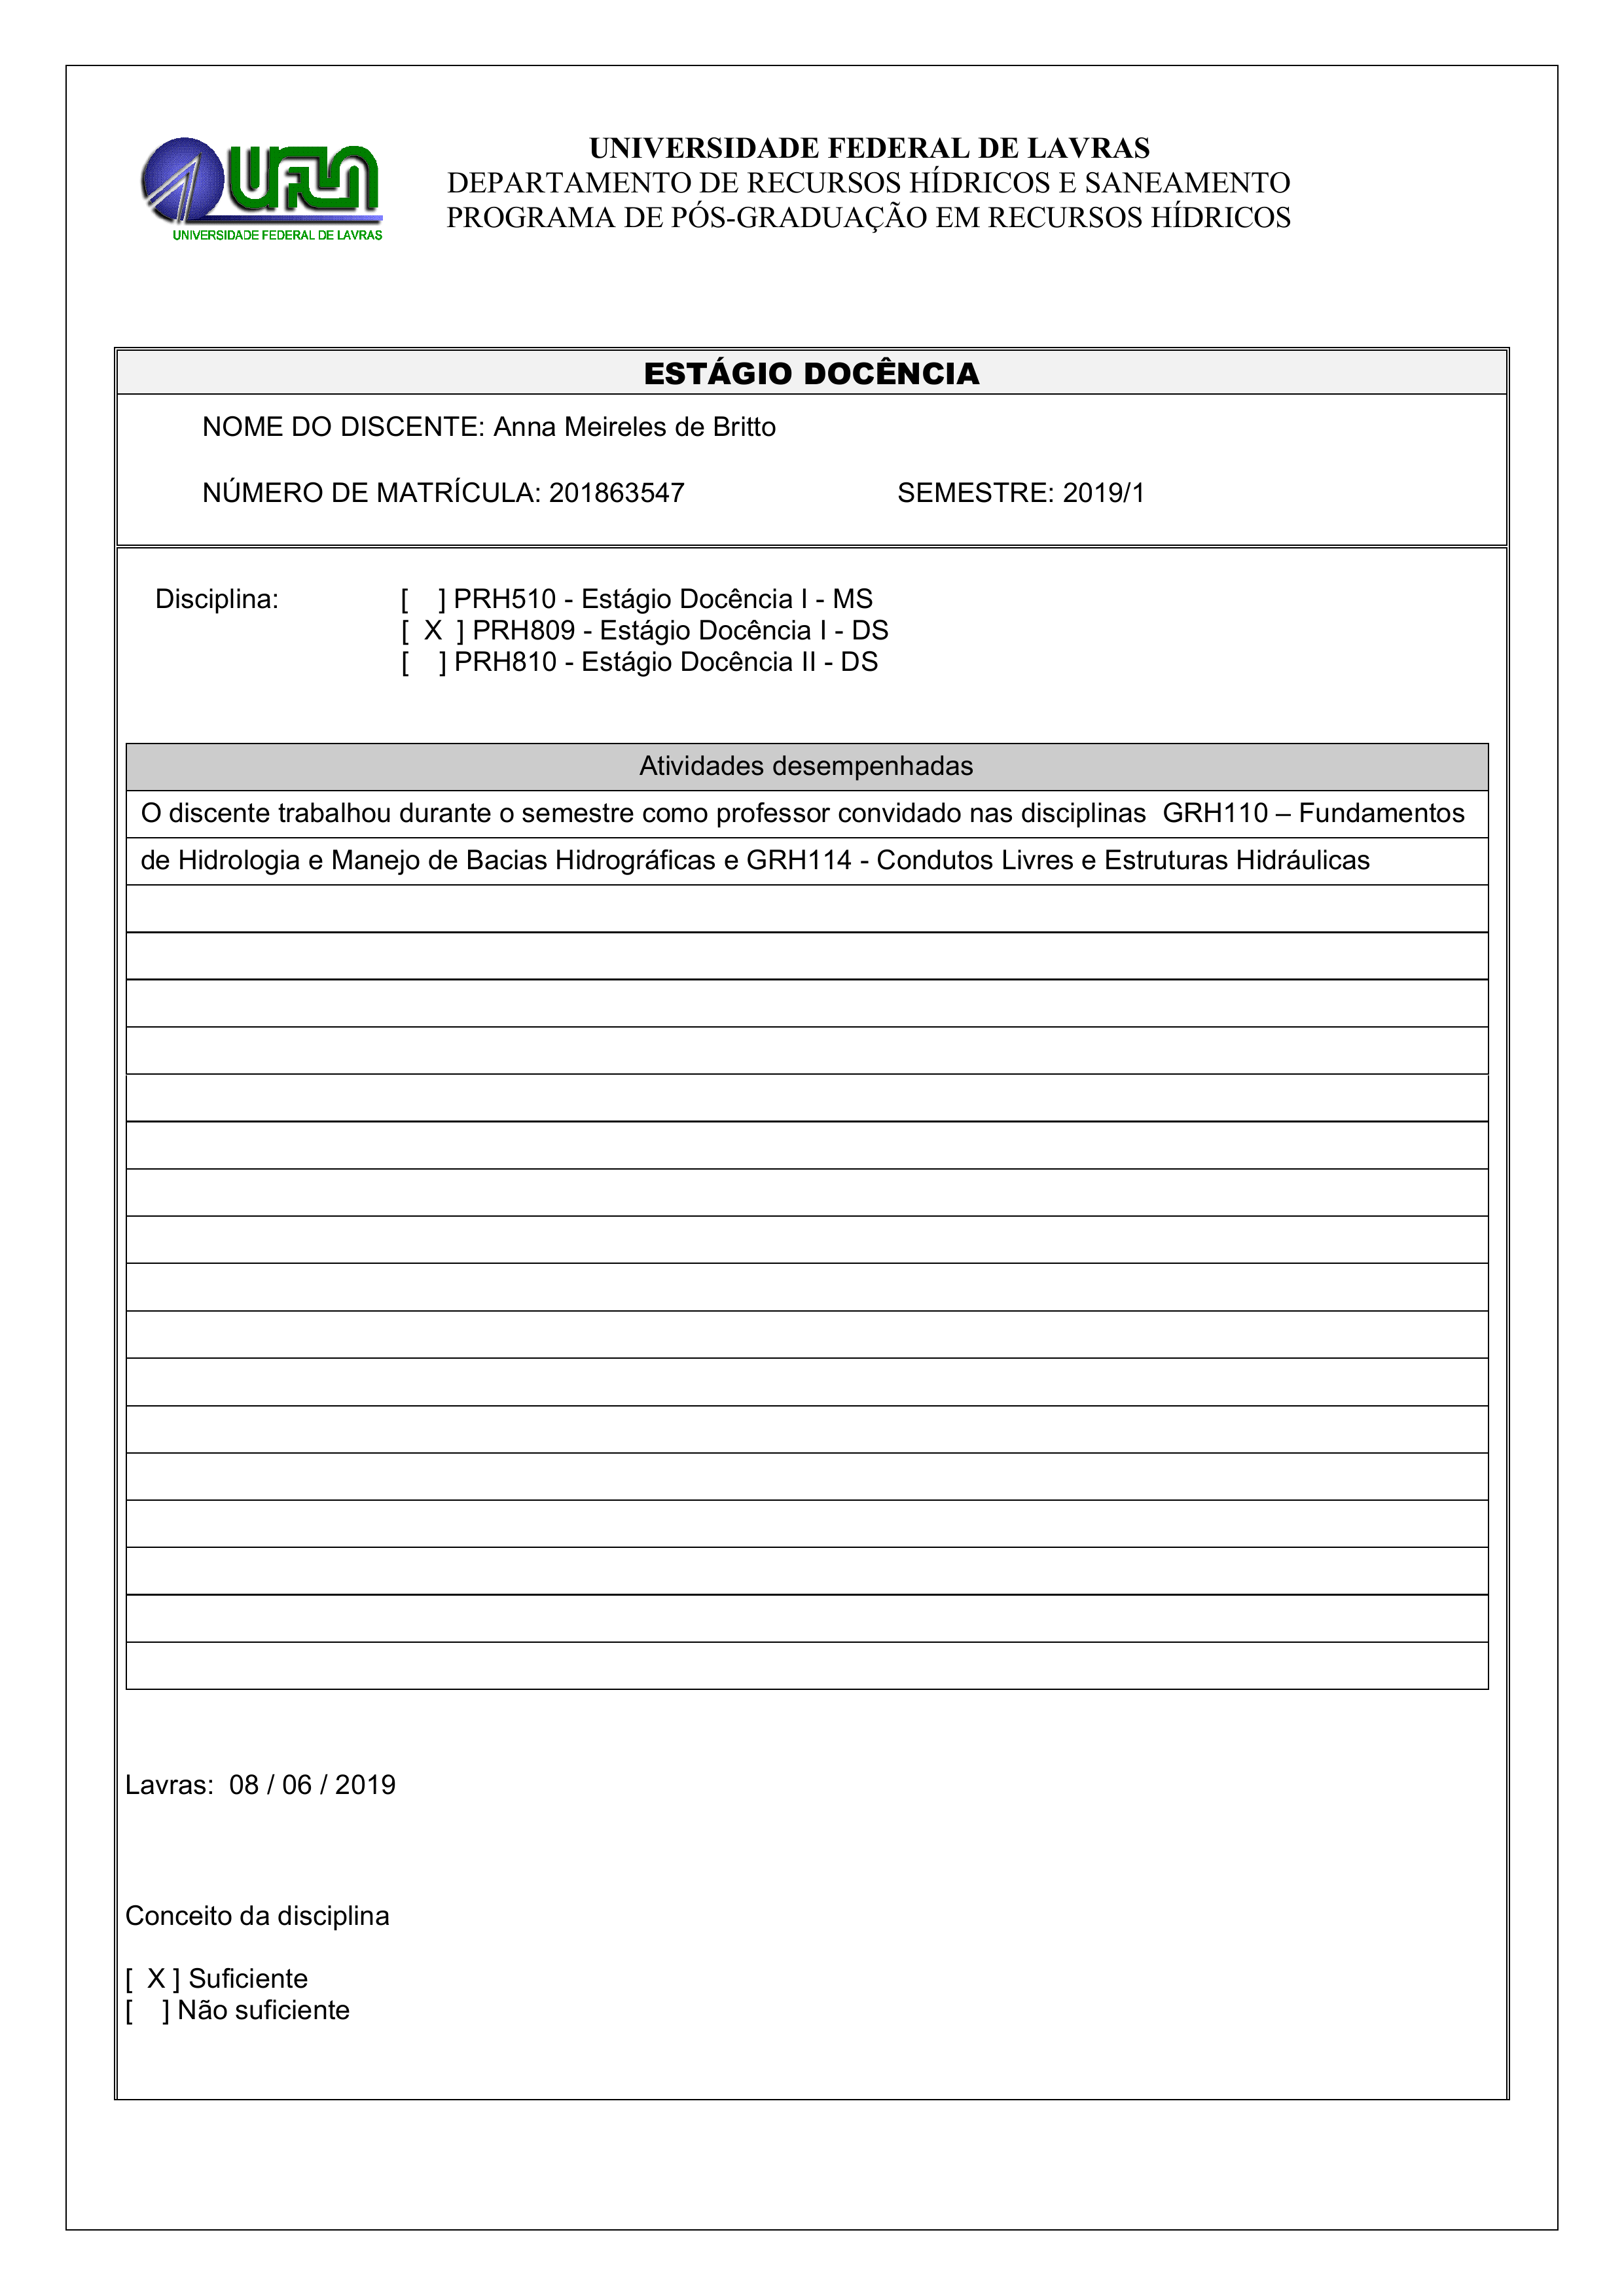
UNIVERSIDADE FEDERAL DE LAVRAS
UFLA
DEPARTAMENTO DE RECURSOS HÍDRICOS E SANEAMENTO
PROGRAMA DE PÓS-GRADUAÇÃO EM RECURSOS HÍDRICOS
UNIVERSIDADE FEDERAL DE LAVRAS
ESTÁGIO DOCÊNCIA
NOME DO DISCENTE:
Anna Meireles de Britto
NÚMERO DE MATRÍCULA:
201863547
SEMESTRE:
2019/1
Disciplina:
[ ] PRH510 - Estágio Docéncia I - MS
PRH809 - Estágio Docência I - DS
[X]
[ ] PRH810 - Estagio Docência II - DS
Atividades desempenhadas
O discente trabalhou durante o semestre como professor convidado nas disciplinas GRH110 — Fundamentos de Hidrologia e Manejo de Bacias Hidrográficas e GRH114 - Condutos Livres e Estruturas Hidráulicas
Lavras: 08/06/2019
Conceito da disciplina
Suficiente
[X]
[] Não suficiente